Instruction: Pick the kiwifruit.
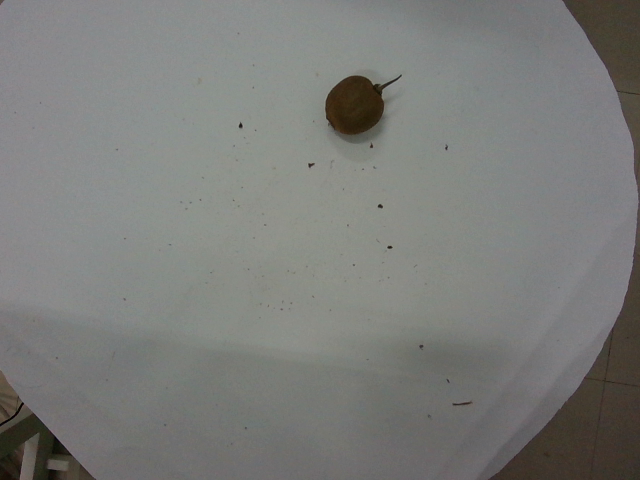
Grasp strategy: vertical